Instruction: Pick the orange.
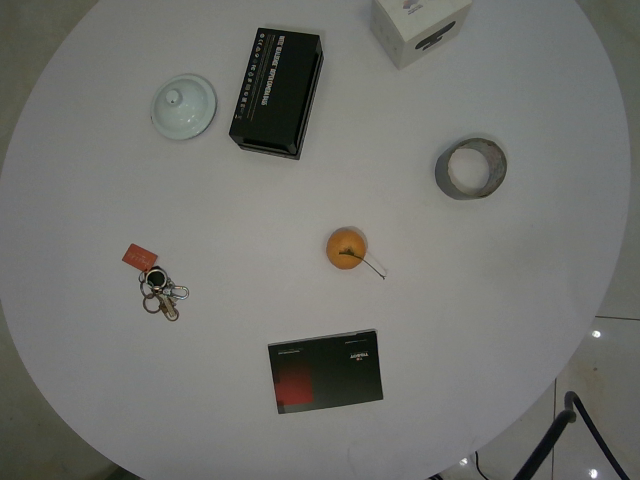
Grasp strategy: vertical